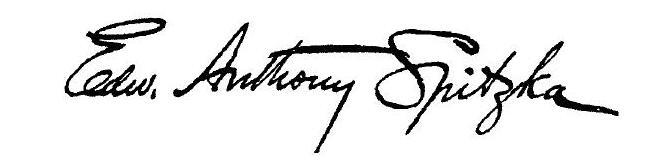
Signature of: edward anthony spitzka